Question: In what way does the history help explain the case?
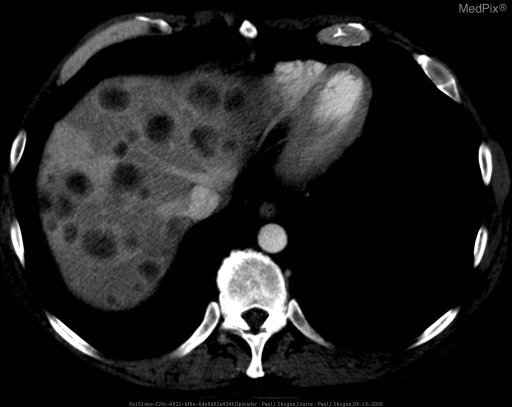
Answer: The patient's history of 52 yo male with RUQ pain and abnormal liver associated enzymes. is key in understanding the case.